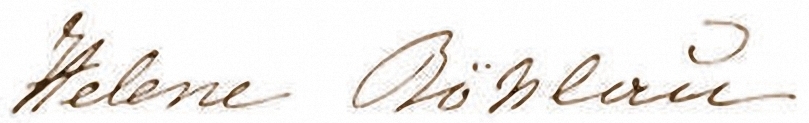
Signature of: helene böhlau